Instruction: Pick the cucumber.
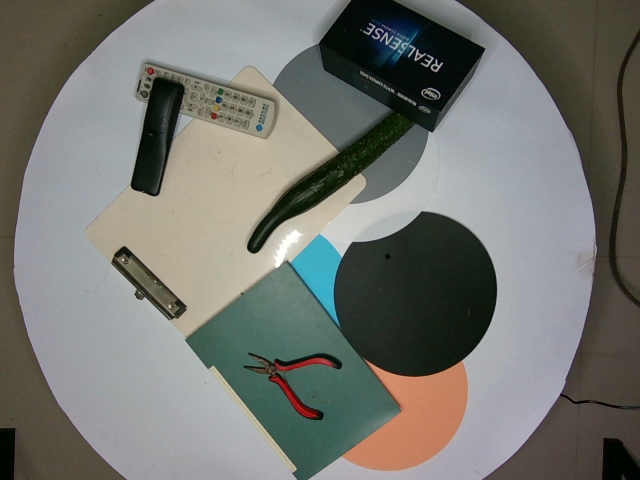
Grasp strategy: vertical